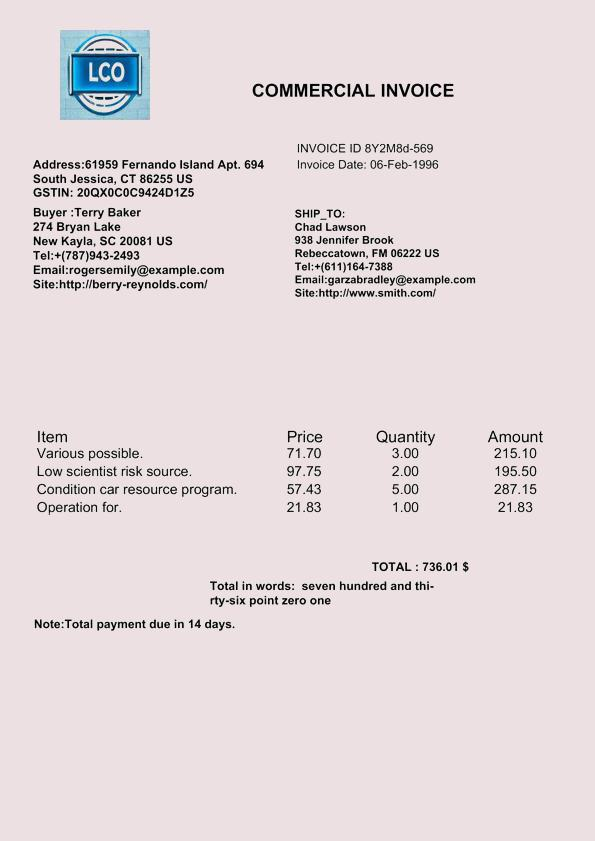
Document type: Invoice